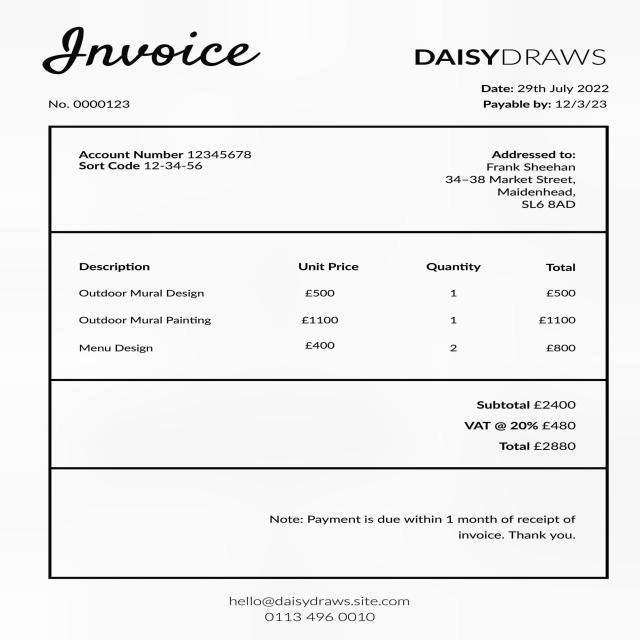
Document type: Invoice